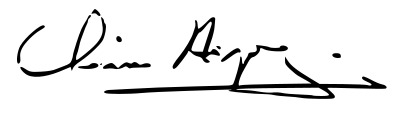
Signature of: chaim herzog